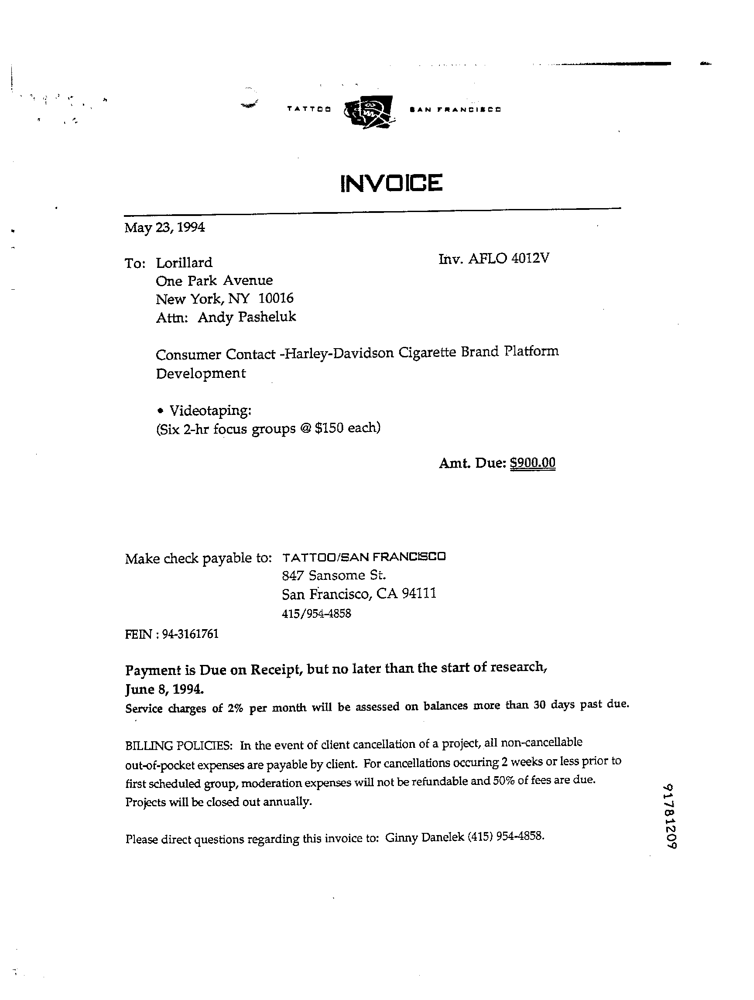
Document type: Invoice